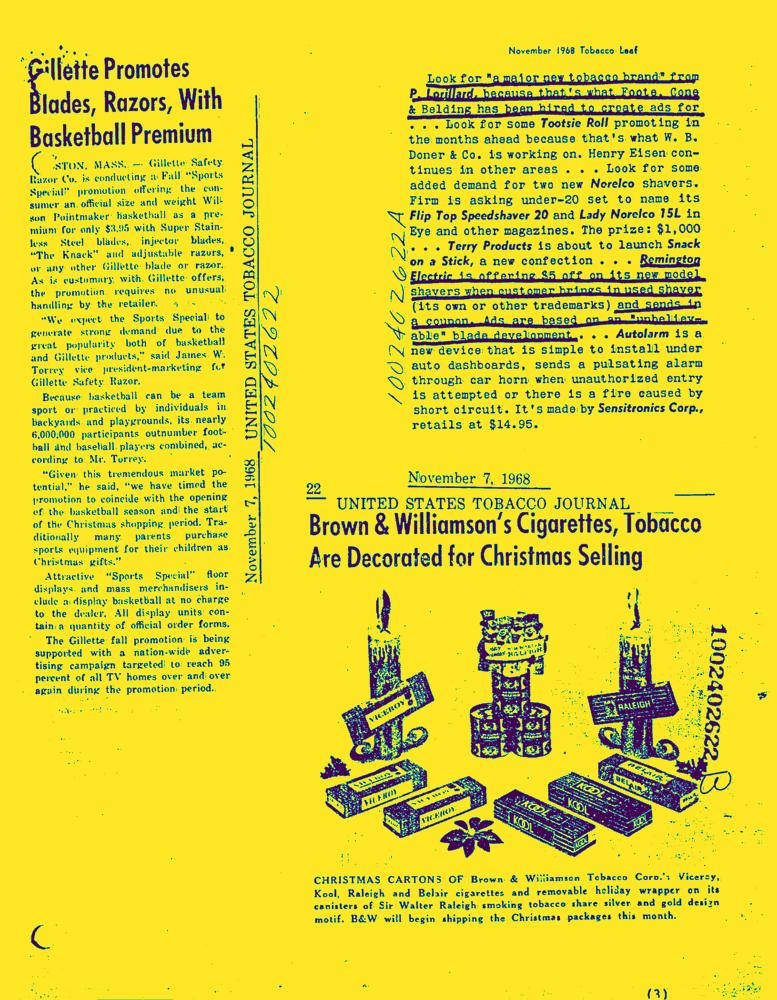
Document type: News-Article